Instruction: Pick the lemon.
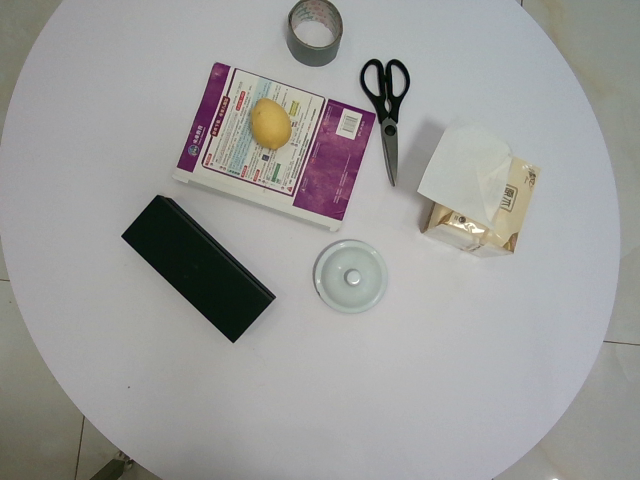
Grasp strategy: vertical